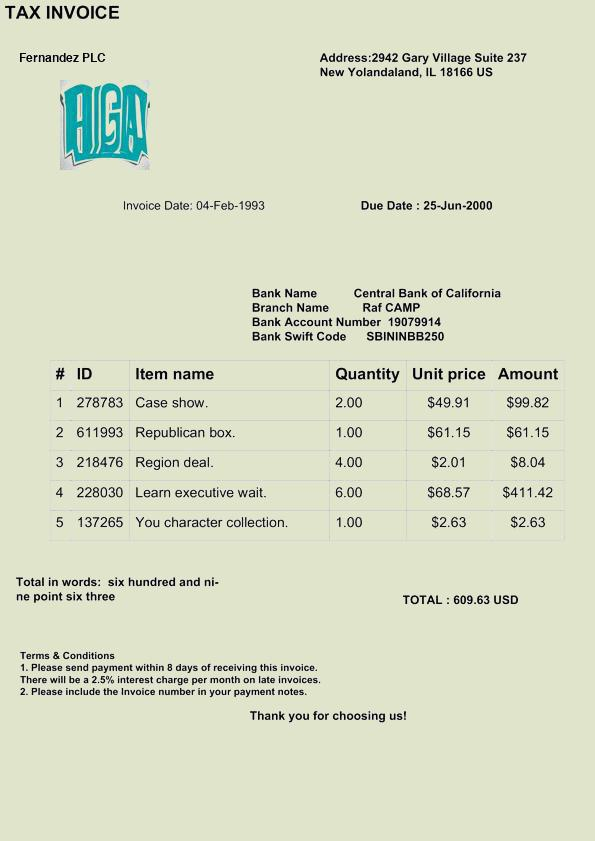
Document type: Invoice